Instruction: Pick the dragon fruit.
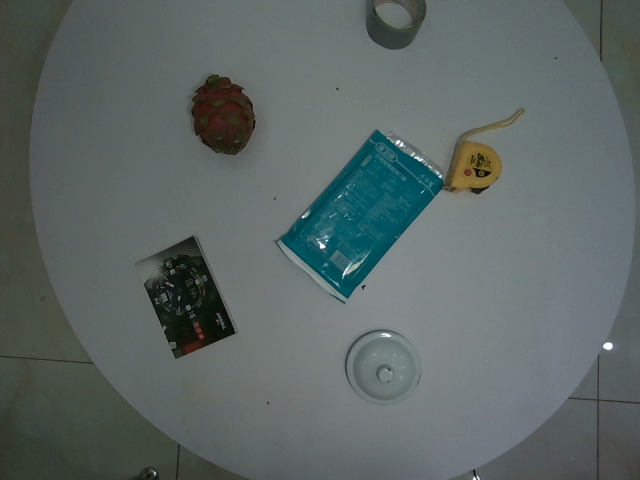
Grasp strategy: vertical